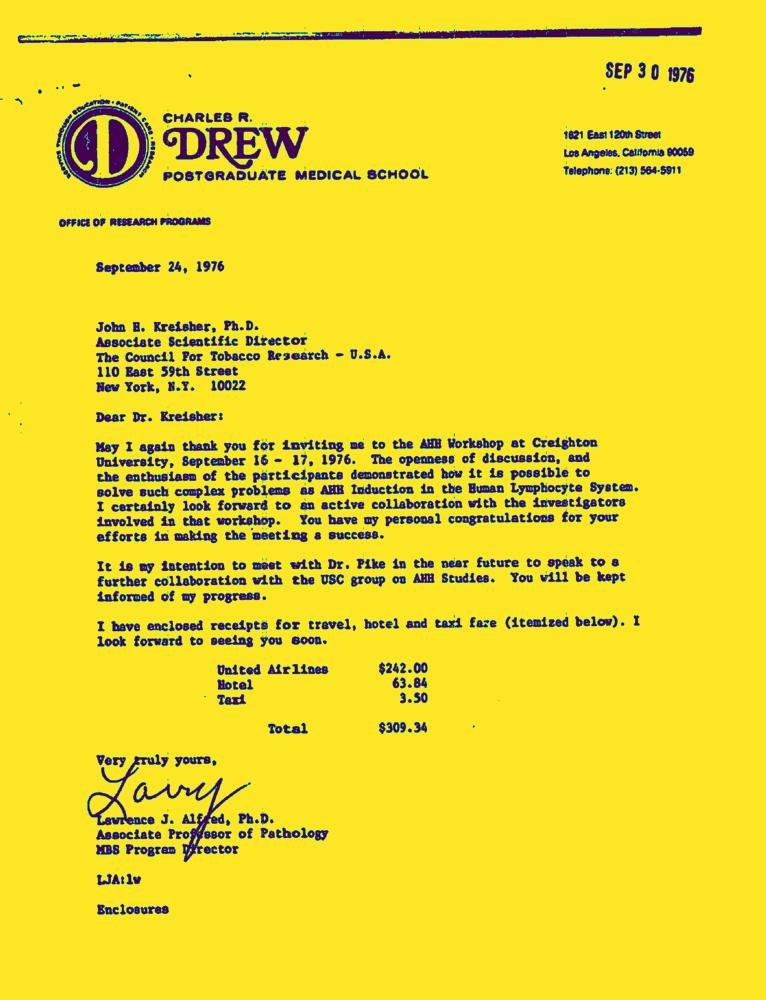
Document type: Letter-Doc